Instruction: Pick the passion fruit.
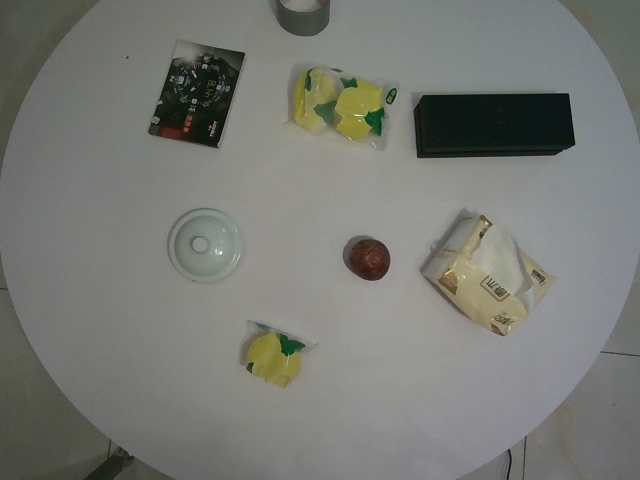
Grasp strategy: vertical